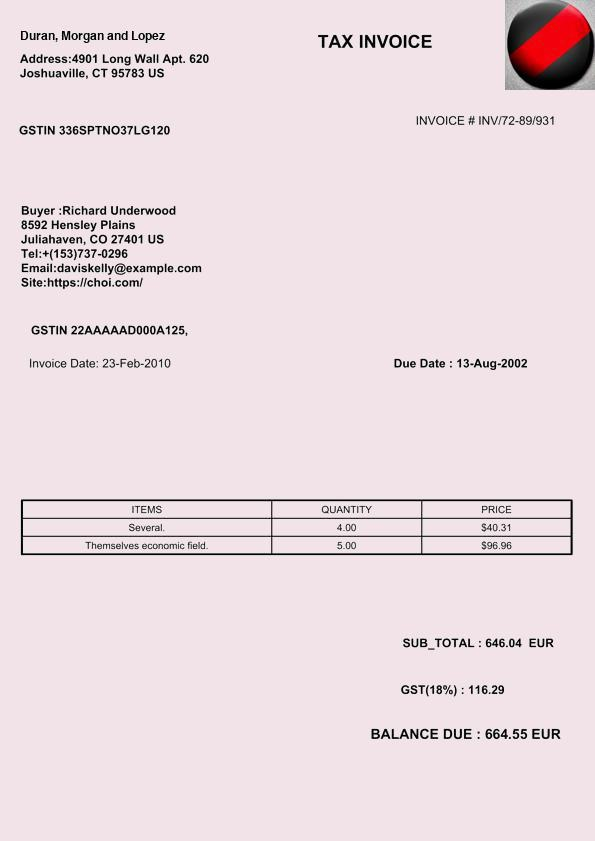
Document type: Invoice